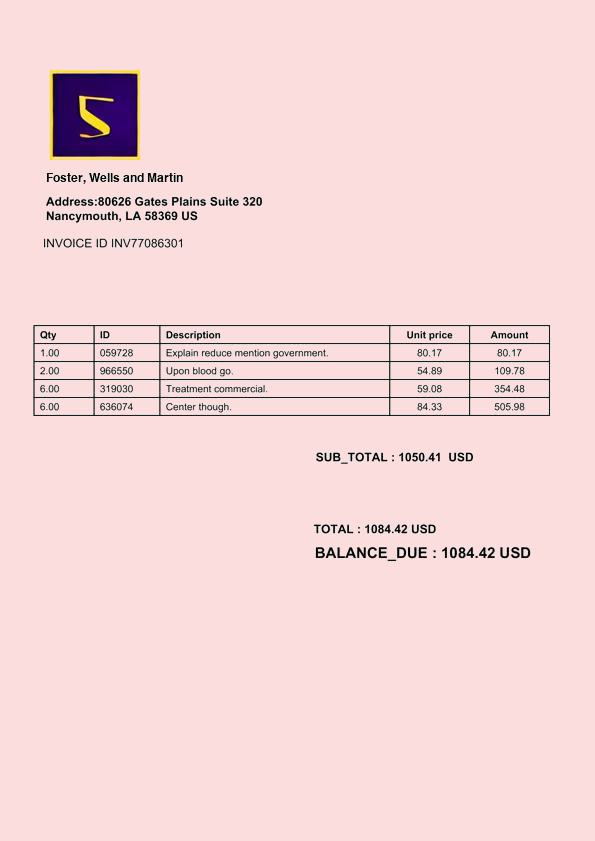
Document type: Invoice